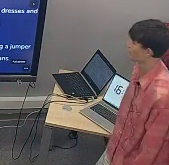
Транскрипция: everything is correct I suppose. Good job. So the next pass.
Категория: Педагогические действия
Подкатегория: Оценивает ответ (похвала); Предоставляет обратную связь
Описание действия: Педагог проверил выполнение группового задания, отметив, что все решено верно и ученики проделали хорошую работу.
Контекст и комментарии: 1. Контекст ДО: ученики выполнили практическое задание в группах. 2. Реакция ПОСЛЕ: ученики почувствовали позитивную атмосферу и с энтузиазмом перешли к новому заданию. 3. Педагогический смысл: действие эффективно, так как педагог использует процесс-ориентированную похвалу — отмечает результат («всё верно») и усилие («хорошая работа»), что формирует установку на рост и укрепляет внутреннюю мотивацию.